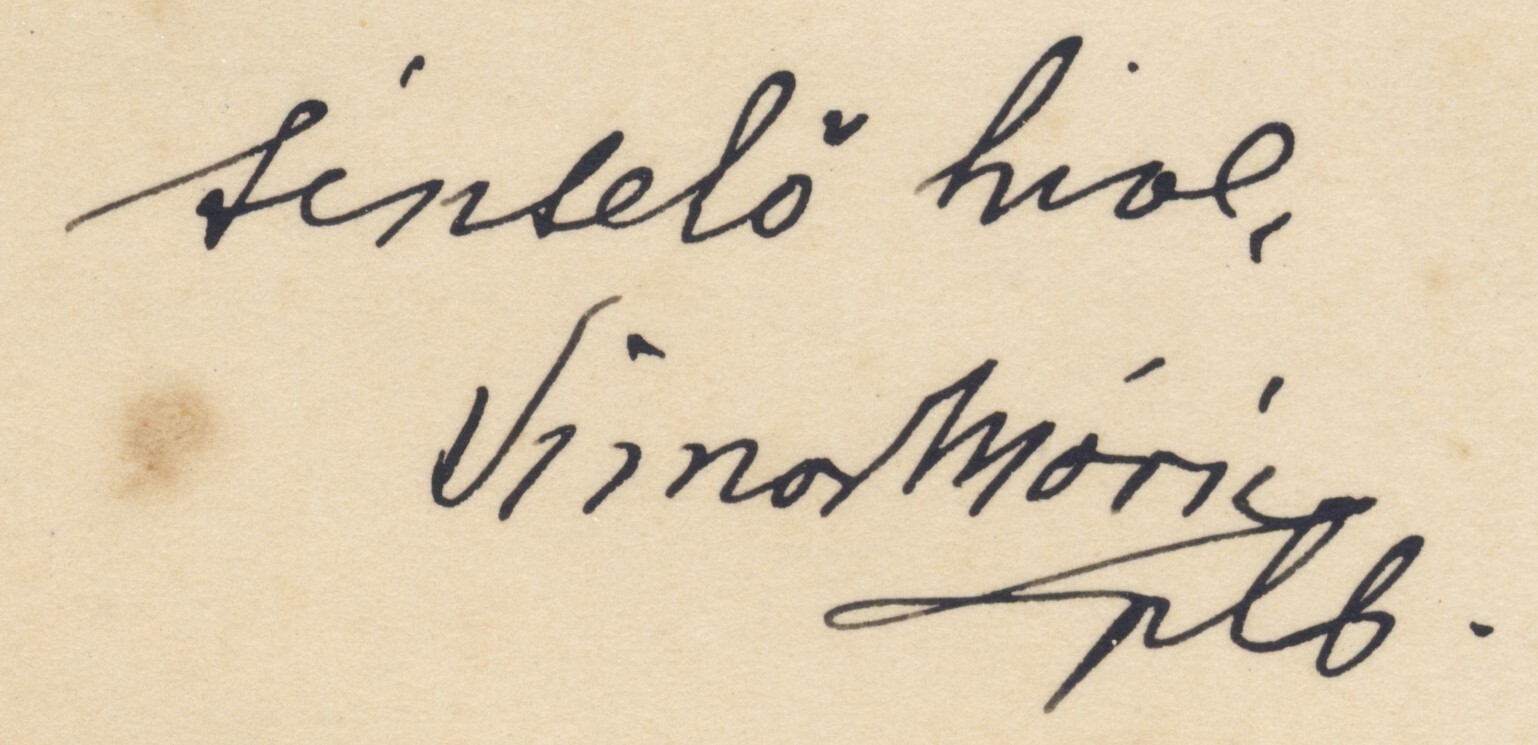
Signature of: q124598742